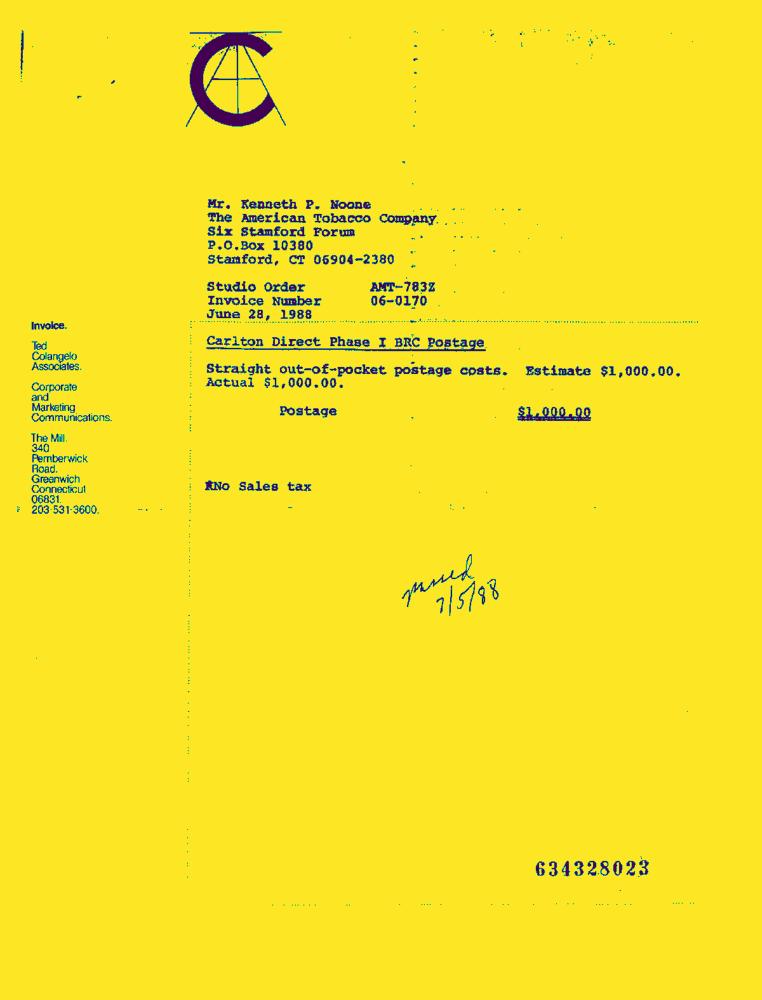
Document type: Invoice-Doc